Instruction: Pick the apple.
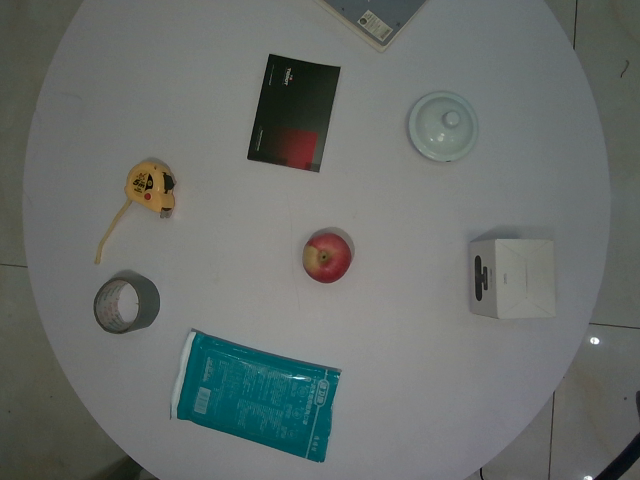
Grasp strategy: vertical